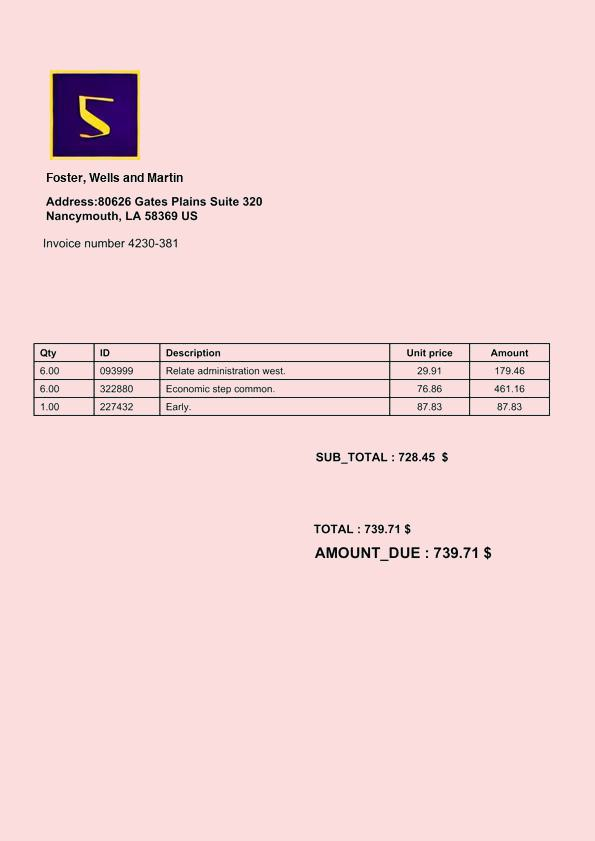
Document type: Invoice